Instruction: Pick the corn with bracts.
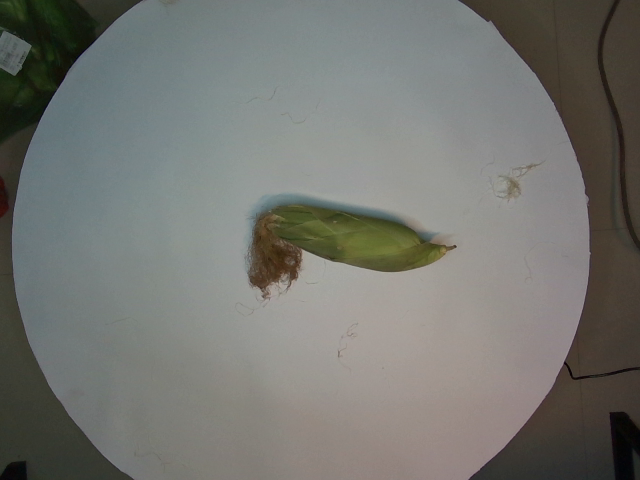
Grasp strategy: vertical